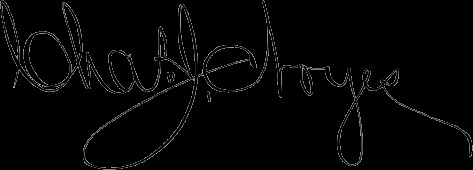
Signature of: charles johnson noyes